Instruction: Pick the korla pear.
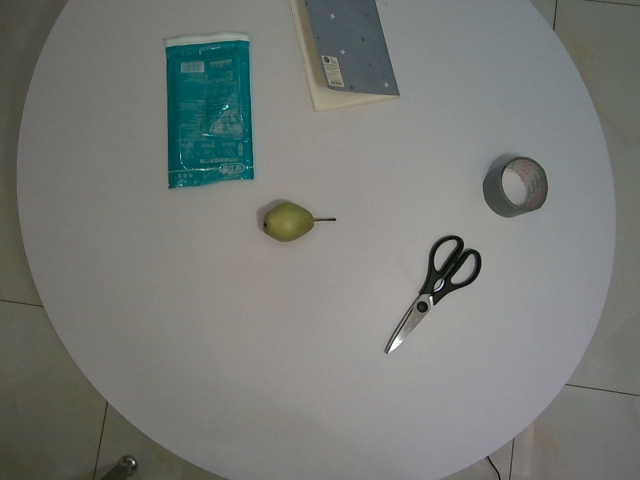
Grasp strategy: vertical